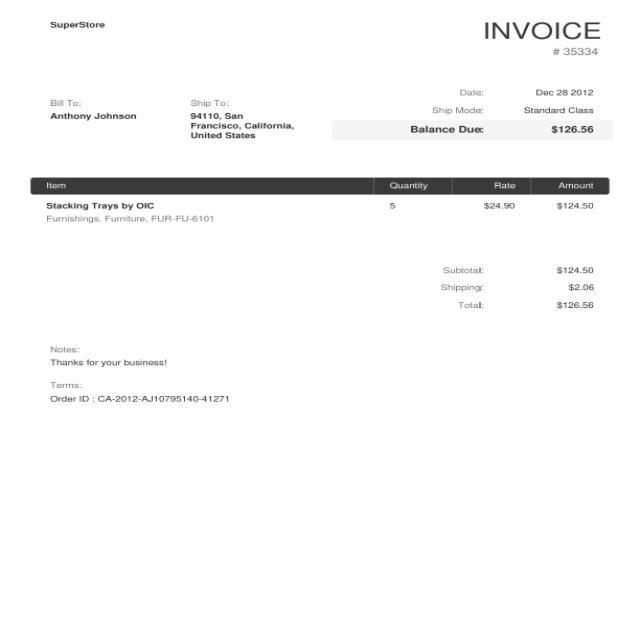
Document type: Invoice